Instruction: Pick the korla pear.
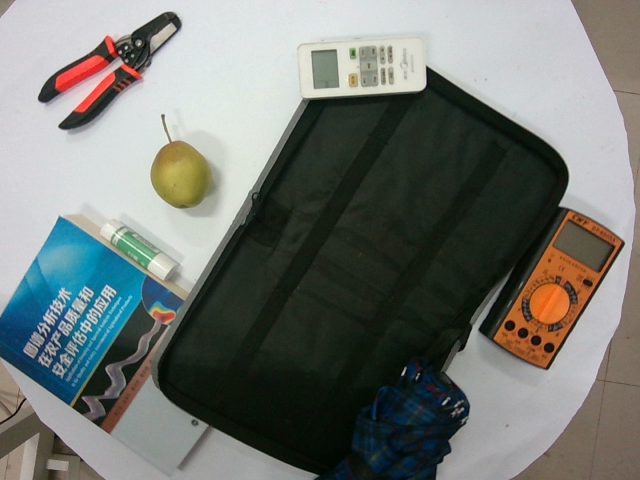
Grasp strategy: vertical